Question: Describe the condition in detail:
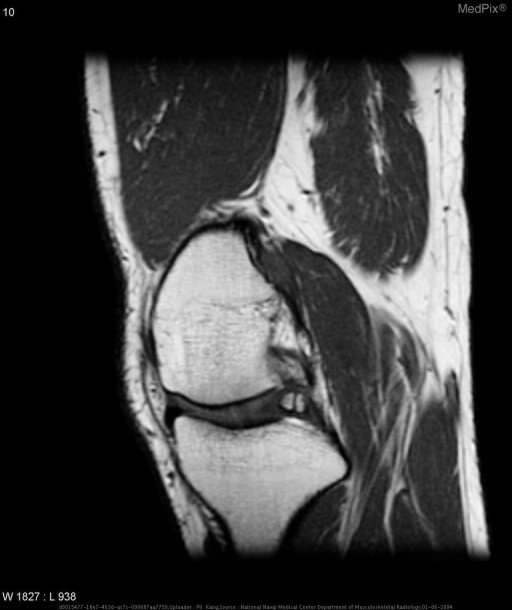
Answer: The disease is discussed as: Meniscal ossicles are a rare lesion which, on plain radiographs, can be difficult to distinguish from a loose osseous intraarticular body.  It was found in 2 out of 1,287 patients (0.15%) in one series in a single institution who underwent MR imaging of the knee.  Prior to MR imaging, fluoroscopy was used to help distinguish between the two.  Arthrotomy or arthroscopy is confirmatory, and it remains the gold standard test.

Meniscal ossicles have been shown to be more prevalent in young male patients.  They have also been associated with meniscal tears, and some believe them to be a factor in causing meniscal tears.  Clinically, patients can be asymptomatic or have symptoms similar to that of meniscal tears (pain, clicking, or locking).  At MR imaging, meniscal ossicles characteristically are located in the posterior horns of the medial menisci.  Signal characteristics are that of bone: low T1/T2 signal rim equal to that of cortical bone with marrow signal (high on T1 and T2 fast-spin echo sequences) within, which appropriately decreases in signal on fat-saturation images like marrow fat.  Pathologically, the ossicles consist of bone marrow and cancellous bone contained by cortex covered with cartilage.

Origin or etiology of meniscal ossicles in humans are unknown.  They have been found in other species such as rats and other rodents as a normal finding.  Two hypotheses exist, one considering these as a congenital/developmental entities, and the other believing that these are post-traumatic lesions.

Excision of the ossicle at arthroscopic examination is indicated for symptomatic patients.